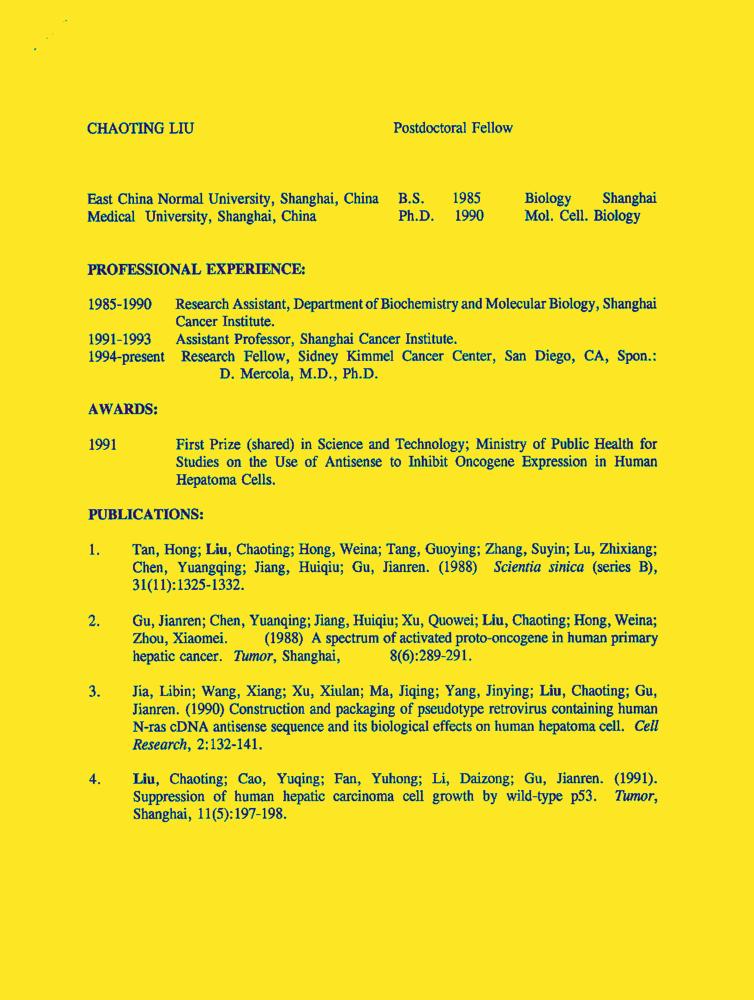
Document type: Resume-Doc